Question: Explain the disease:
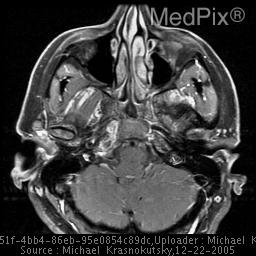
Answer: The disease is discussed as: There are a few diagnoses that must be considered when presented with a mass lesion at the base of the skull in the clival/petrous  region.  The classic differential diagnosis of the more common entities in this location includes:
» chordoma
» chondrosarcoma
» metastatic disease (predominantly due to direct spread from nasopharynx)
» multiple myeloma (plasmacytoma when solitary lesion)
» cholesteatoma

» Chordoma - is more likely to be midline centered in clivus (low T1, high T2, enhancing)
» Chondrosarcoma - is more likely to be off midline centered in the petro-occipital fissure that harbors chondroid cells along its cartilagenous surface. (low T1, high T2, may have hypointense foci representing chondroid matrix, enhancing)
» Metastatic tumor - destructive lesion, either direct extension from a nasopharynx or known remote primary tumor. (MRI variable depending on a primary, enhancing)
» Plasmacytoma - clival or peri-clival, over 50% of patient have additional lesions and carry diagnosis of multiple myeloma (low T1 and T2, enhancing)
» Cholesteatoma - usually smooth petrous apex lesion without enhancement.